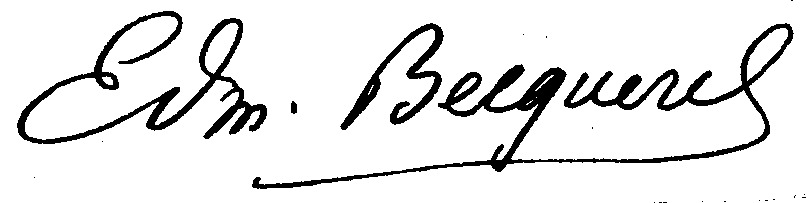
Signature of: edmond becquerel